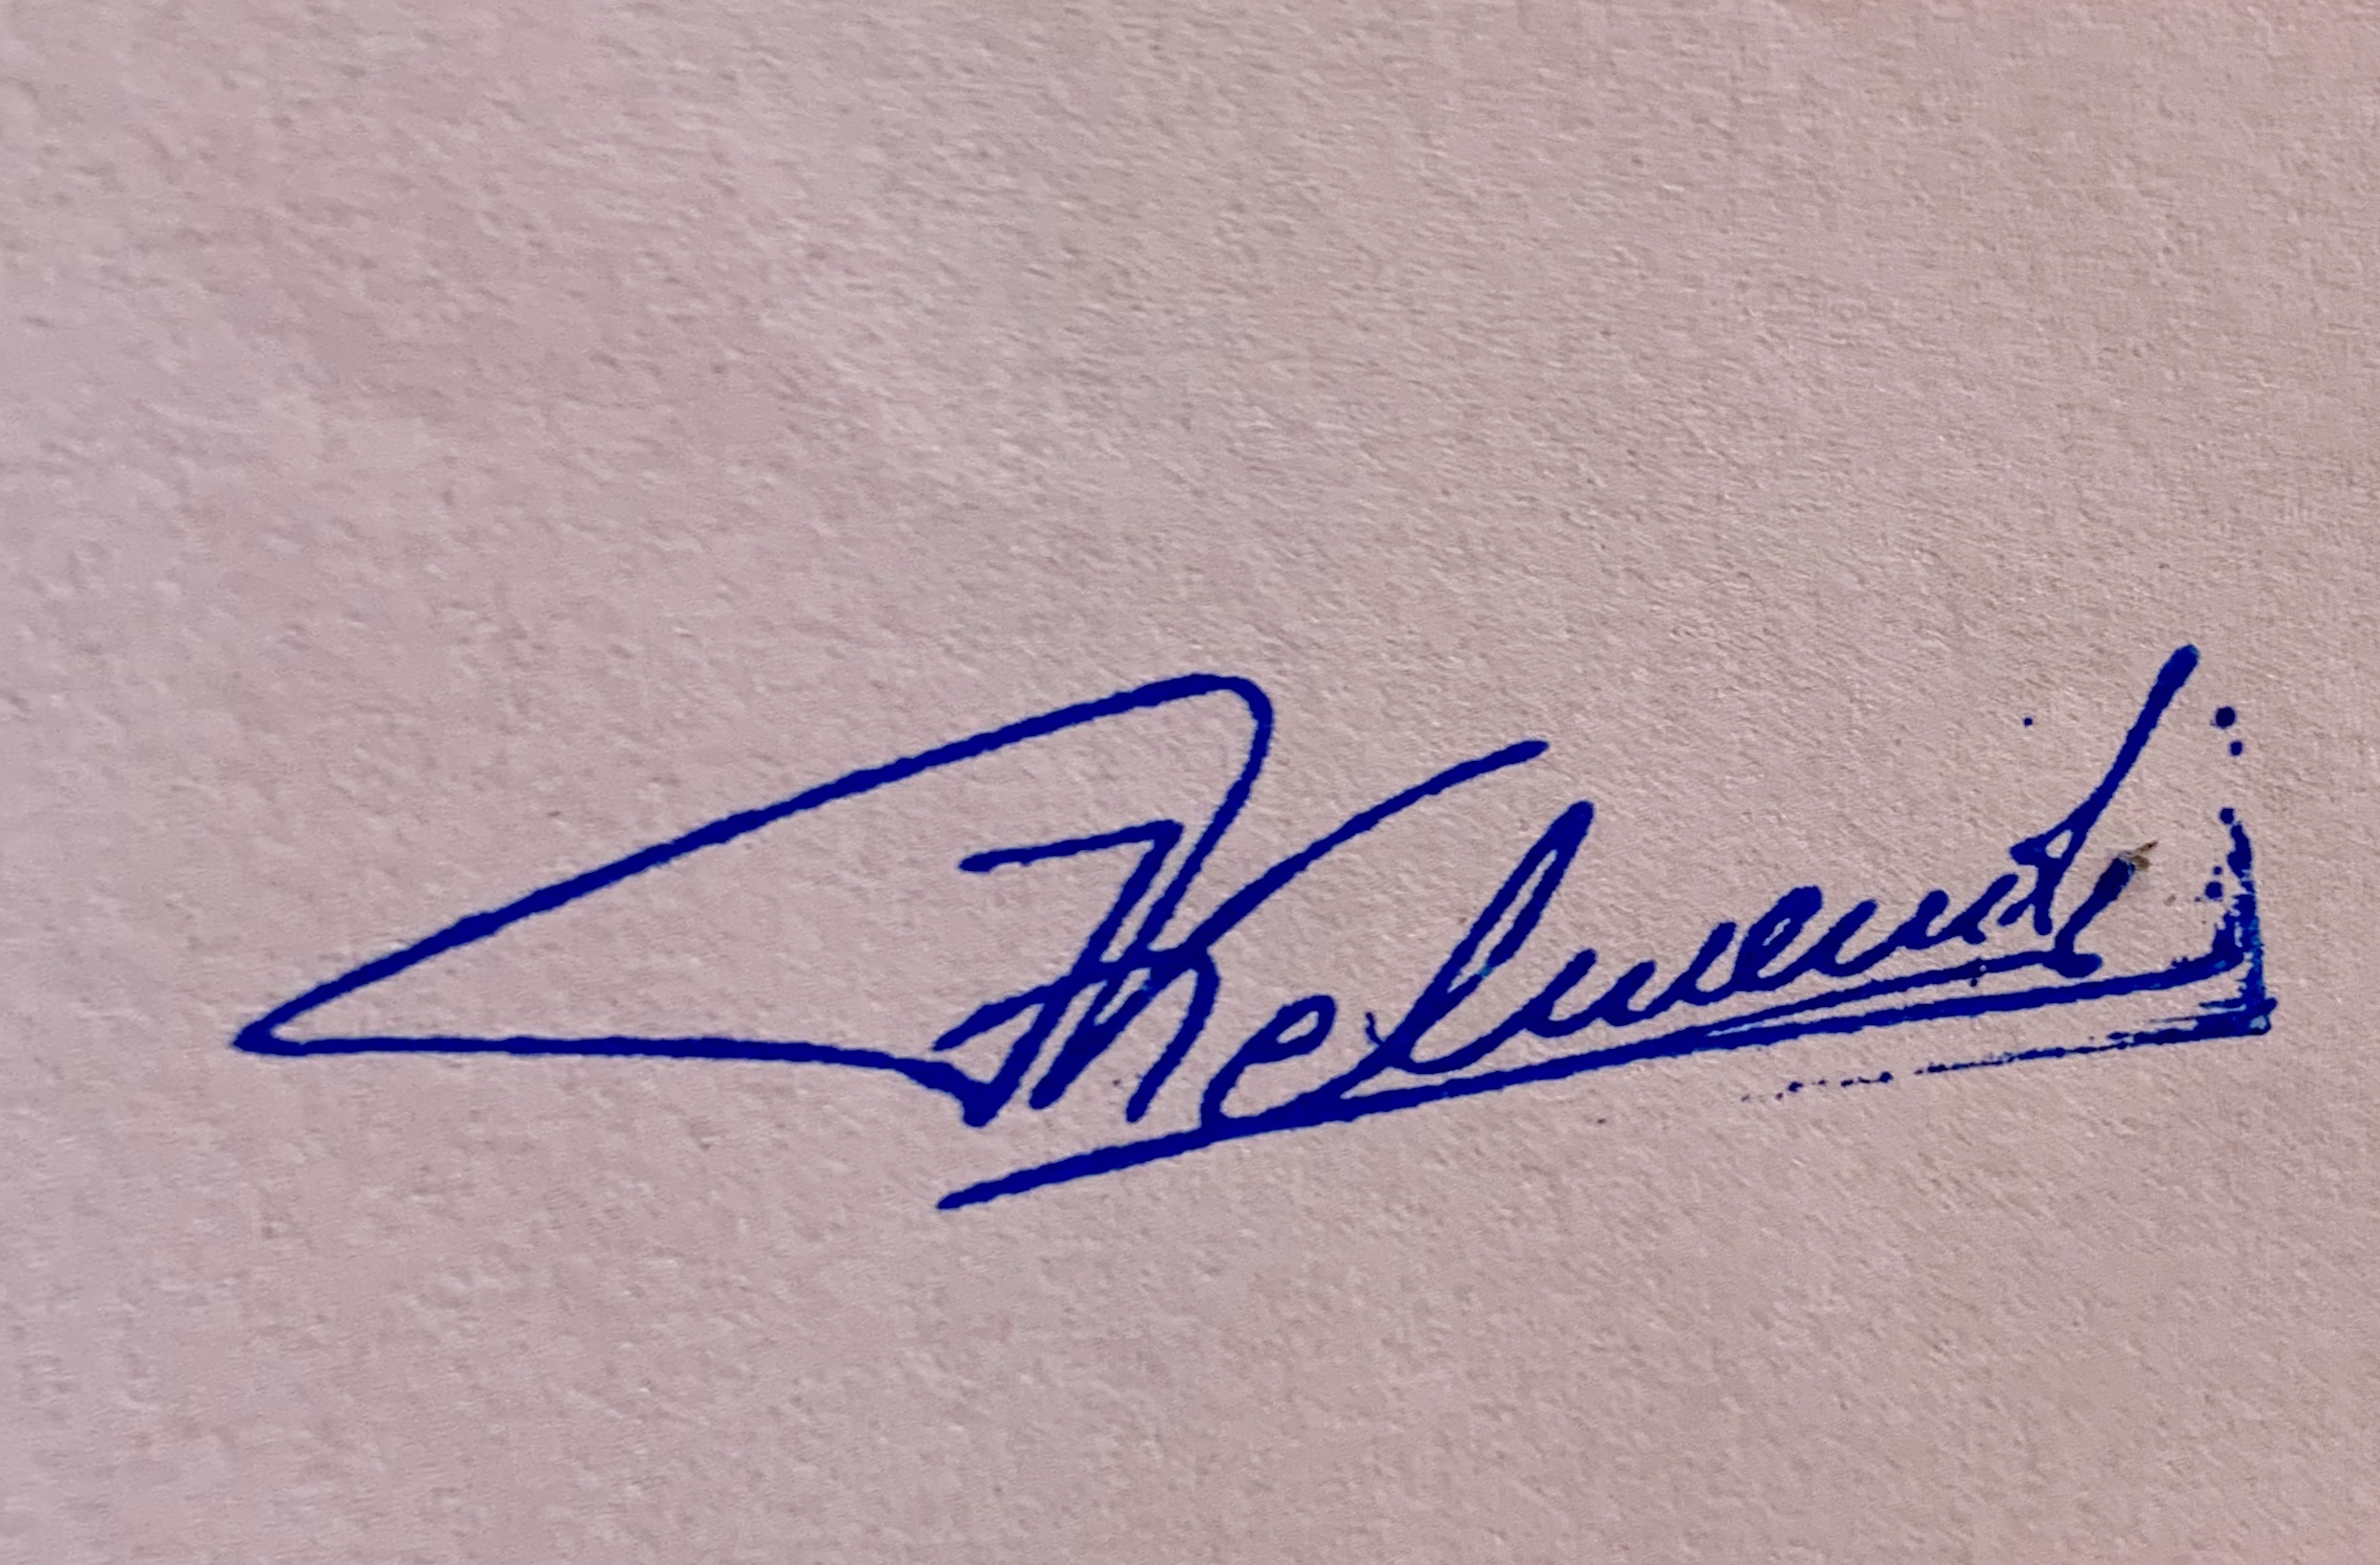
Signature of: jeton kelmendi